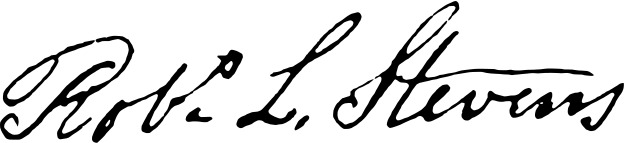
Signature of: robert l stevens